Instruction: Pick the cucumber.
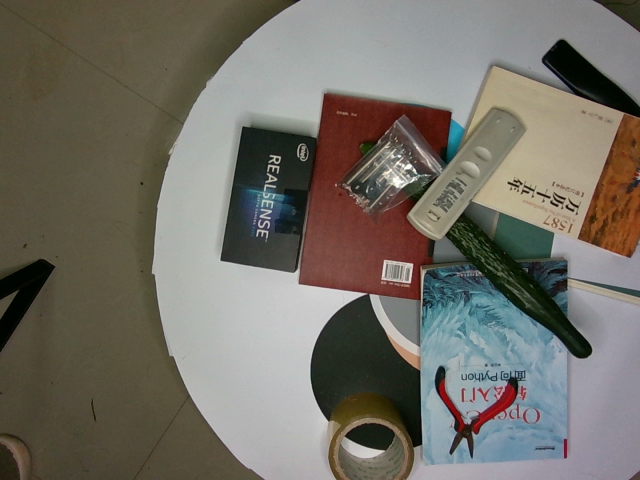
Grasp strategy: vertical